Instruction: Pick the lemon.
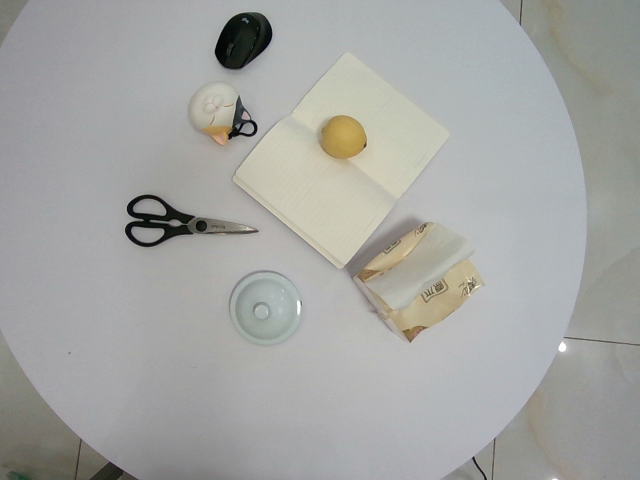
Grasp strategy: vertical